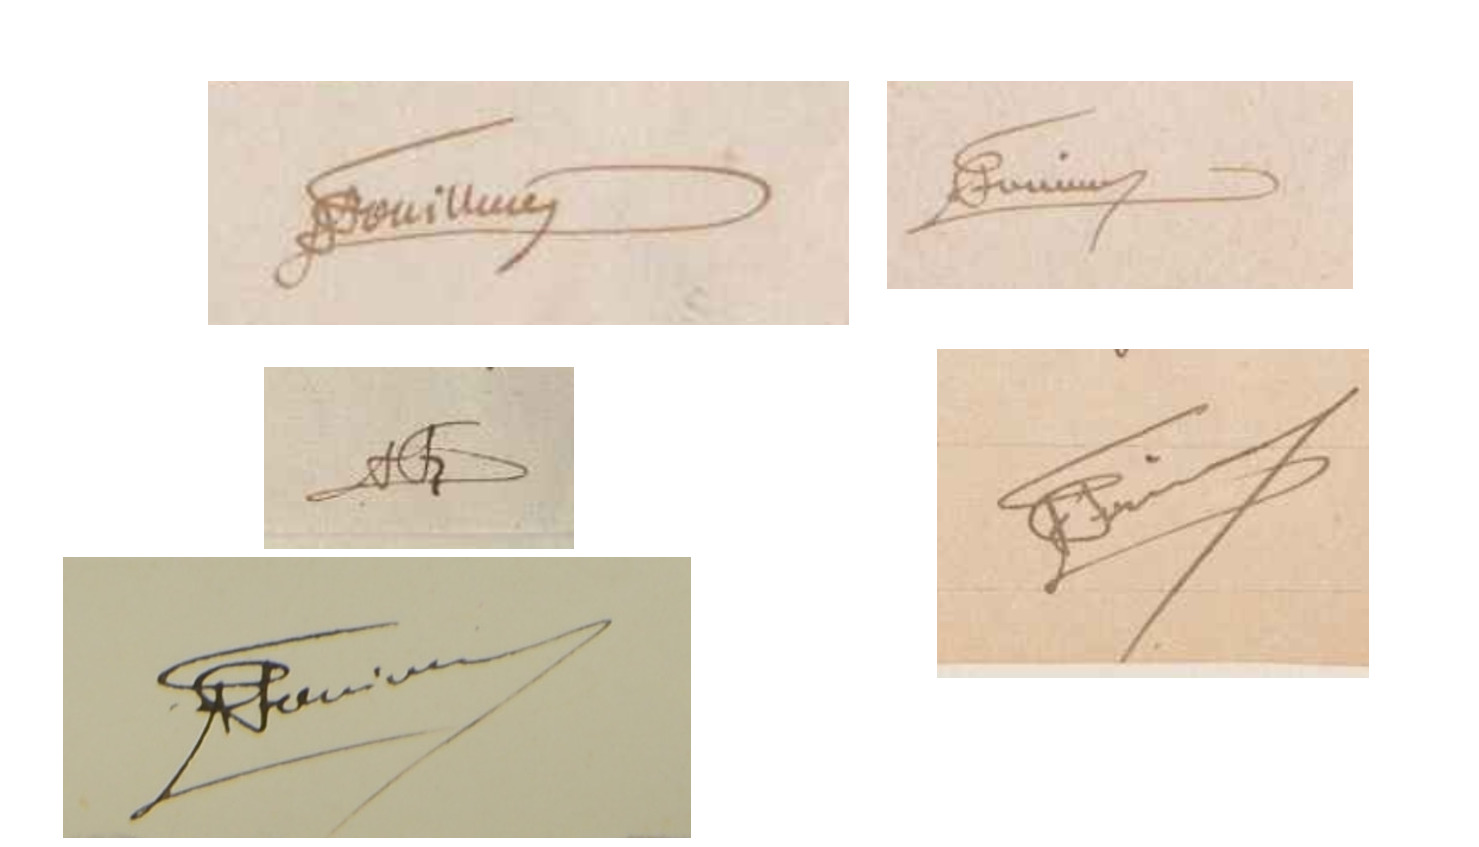
Signature of: amédée fouillade